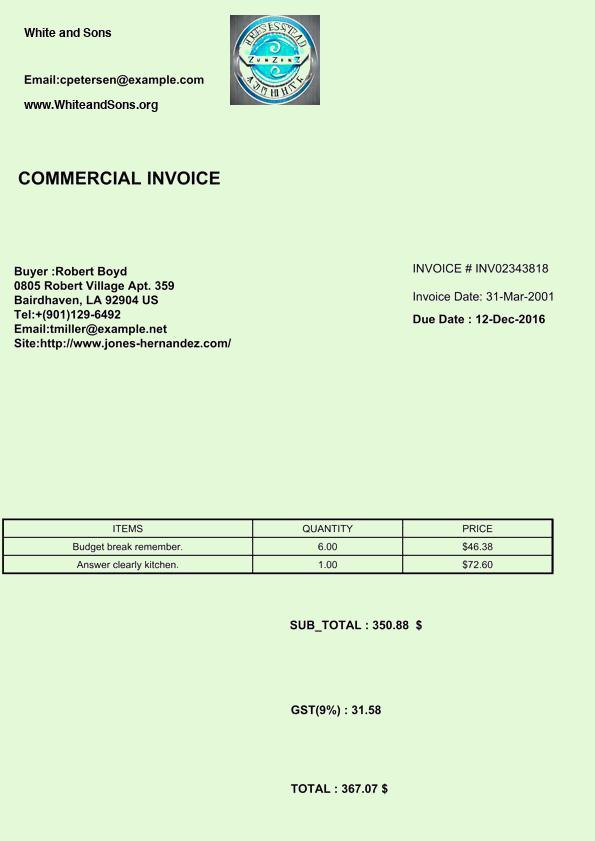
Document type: Invoice